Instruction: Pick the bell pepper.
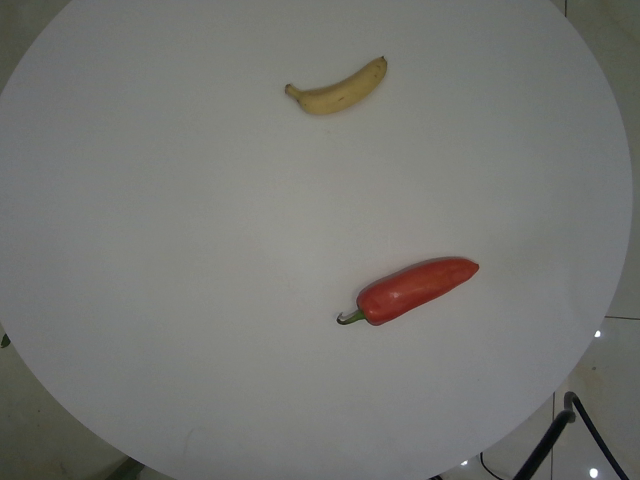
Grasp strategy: vertical